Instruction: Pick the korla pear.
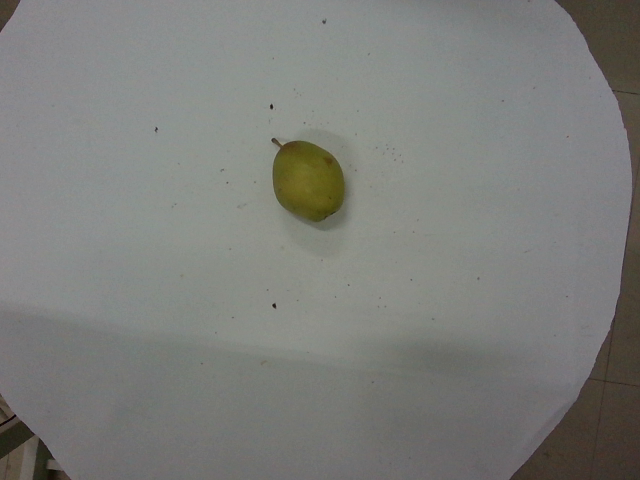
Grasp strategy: vertical